Question: In what way does the history help explain the case?
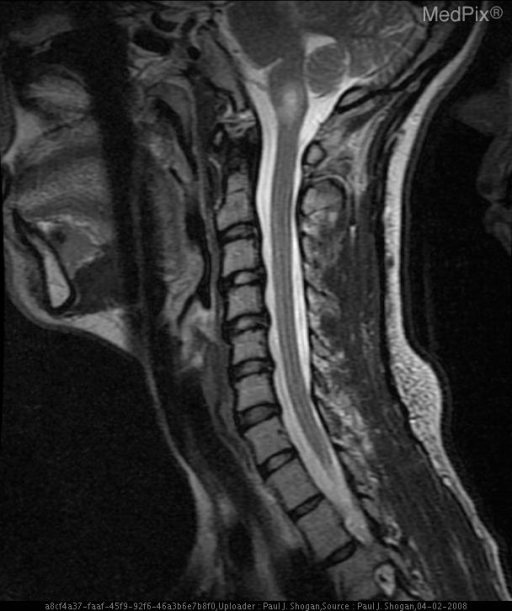
Answer: The patient's history of 28 y.o. woman, four months postpartum, with onset of neck pain, severe vertigo associated with severe vomiting, anesthesia of the right hemi-facial region and loss of sensation in the region of the left upper and lower extremities immediately following cervical chiropractic manipulation.  The patient was unsuccessfully treated for vertigo associated with Meniere’s disease. The patient underwent a second cervical chiropractic treatment 15 days later, and presented with recurrent severe vertigo and associated hemi-anesthesia and difficulty phonating.  Imaging was obtained one month following the initial chiropractic treatment is key in understanding the case.